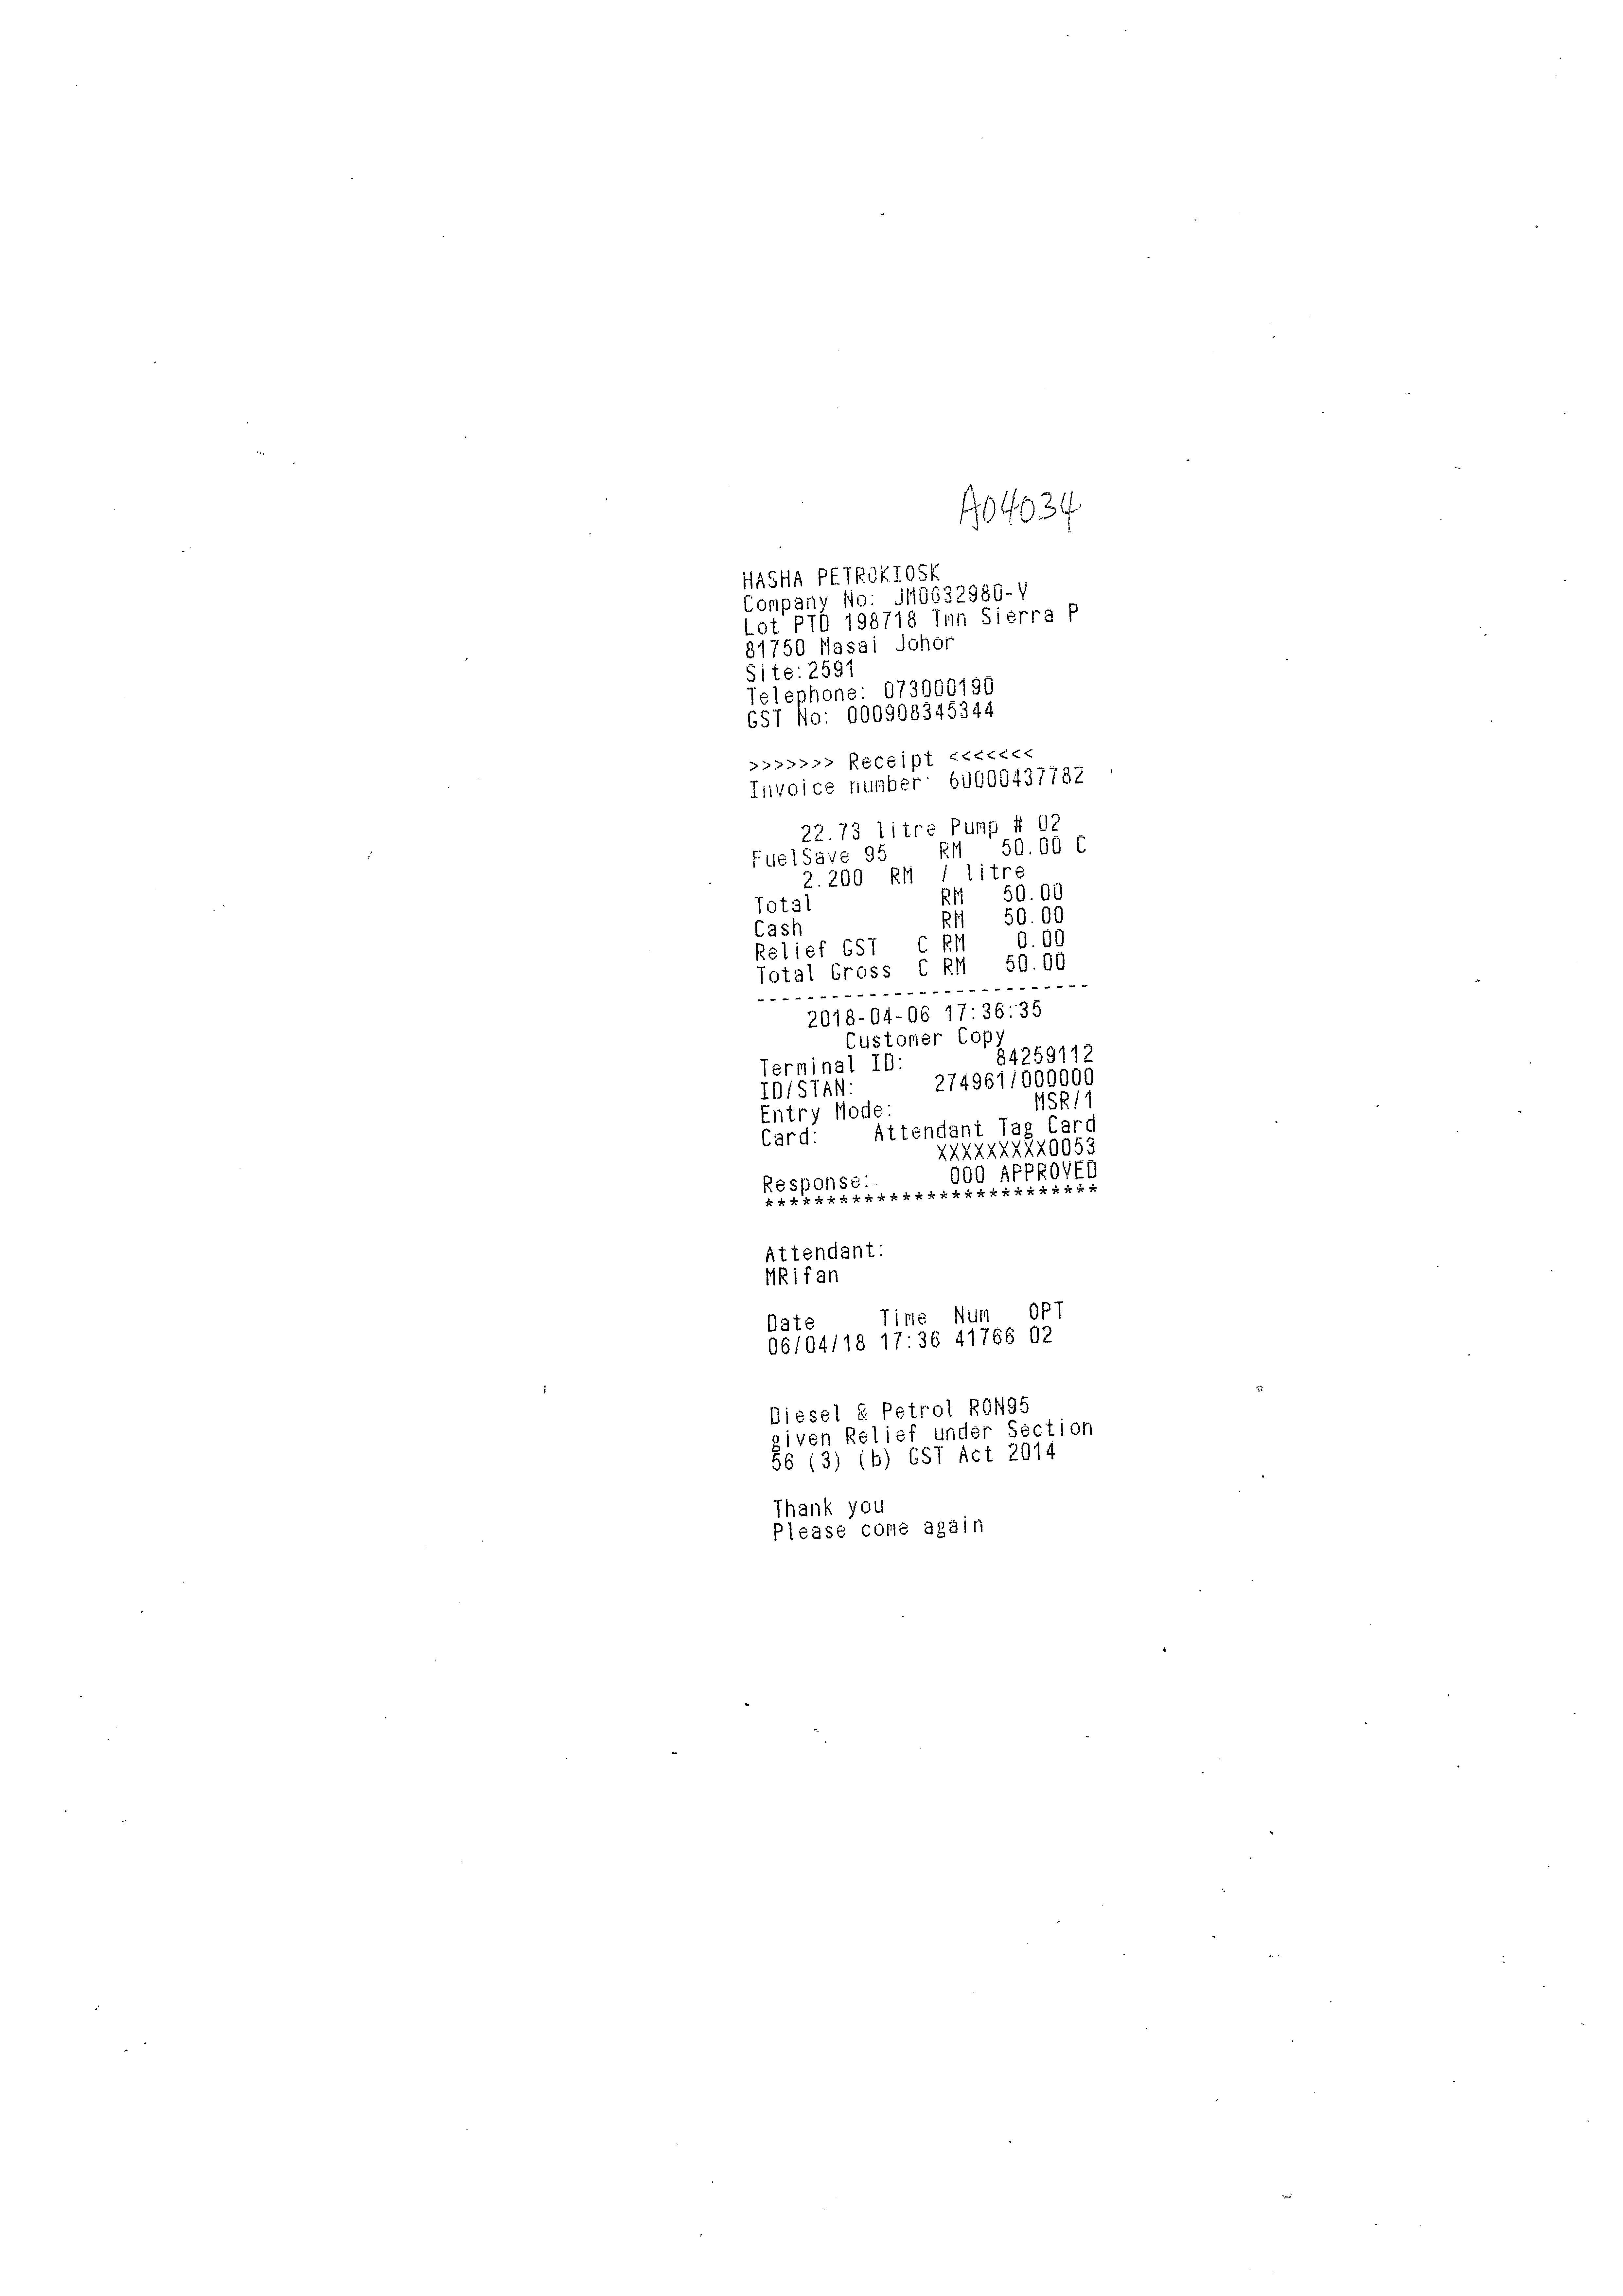
HASHA PETROKIOSK
COMPANY NO:
LOT PTD 198718 TMN SIERRA P
81750 MASAI JOHOR
SITE: 2591
TELEPHONE:
GST NO:
RECEIPT
INVOICE NUMBER
22.73 LITRE PUMP # 02
FUELSAVE 95
RM
50.00 C
2.200
RM
/
LITRE
TOTAL
RM
50.00
CASH
RM
50.00
RELIEF GST
C RM
0.00
TOTAL GROSS
C RM
50.00
2018-04-06
17:36:35
CUSTOMER COPY
TERMINAL ID:
84259112
ID/STAN:
274961/000000
ENTRY MODE:
MSR/1
CARD:
ATTENDANT TAG CARD
XXXXXXXXX0053
RESPONSE:-
000 APPROVED
ATTENDANT:
MRIFAN
DATE
TIME
NUM
OPT
06/04/2018
DIESEL & PETROL RON95
GIVEN RELIEF UNDER SECTION
56 (3) (B) GST ACT 2014
THANK YOU
PLEASE COME AGAIN
JM0032980-V
073000190
000908345344
60000437782
17:36
41766
02